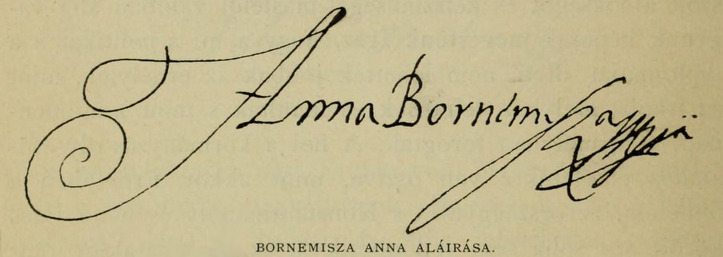
Signature of: anna bornemissza